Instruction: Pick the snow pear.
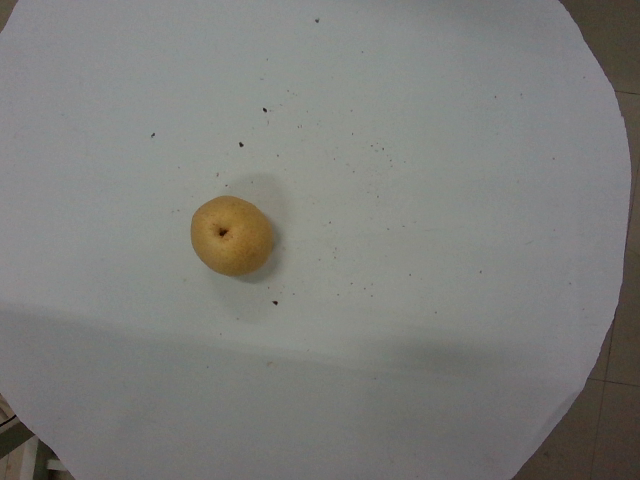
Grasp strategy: vertical